Question: What is the potential diagnosis?
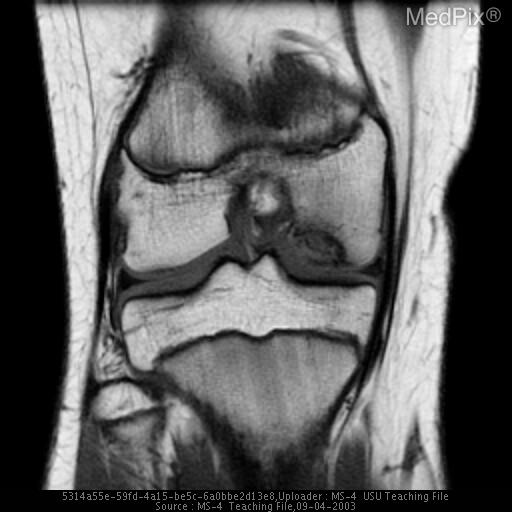
Answer: The possible diagnosis includes Findings diagnostic of Osteochondritis Dissecans, likely juvenile-type..